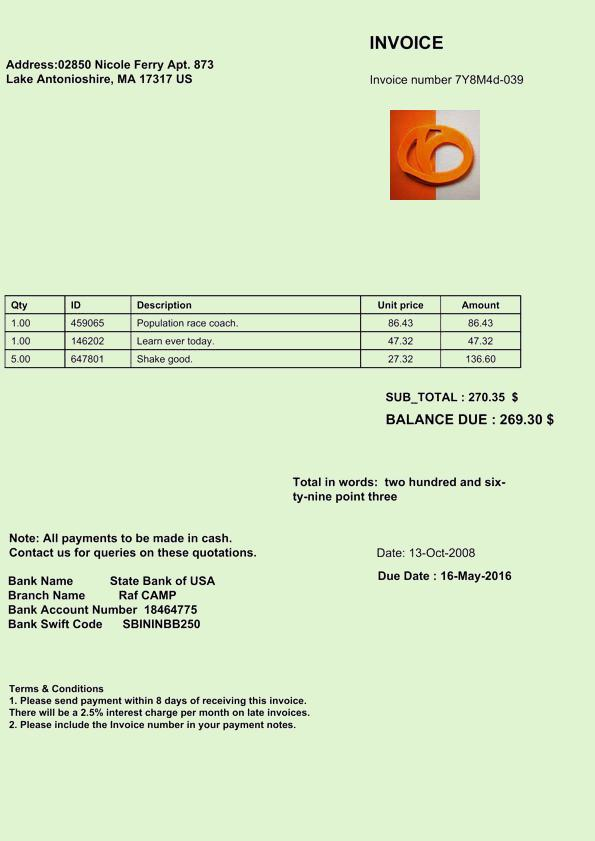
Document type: Invoice